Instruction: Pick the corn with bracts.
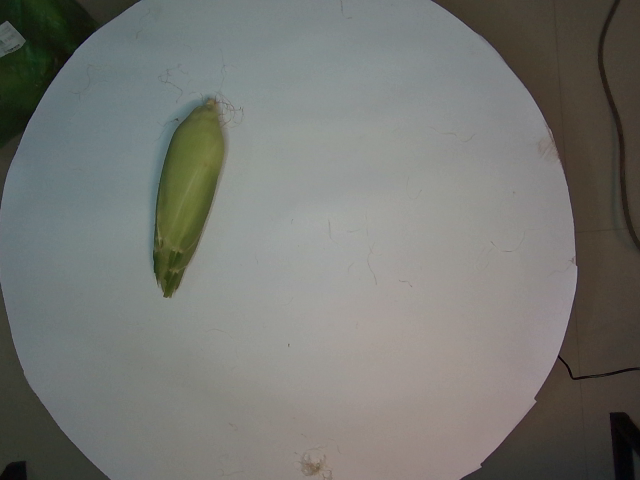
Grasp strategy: vertical